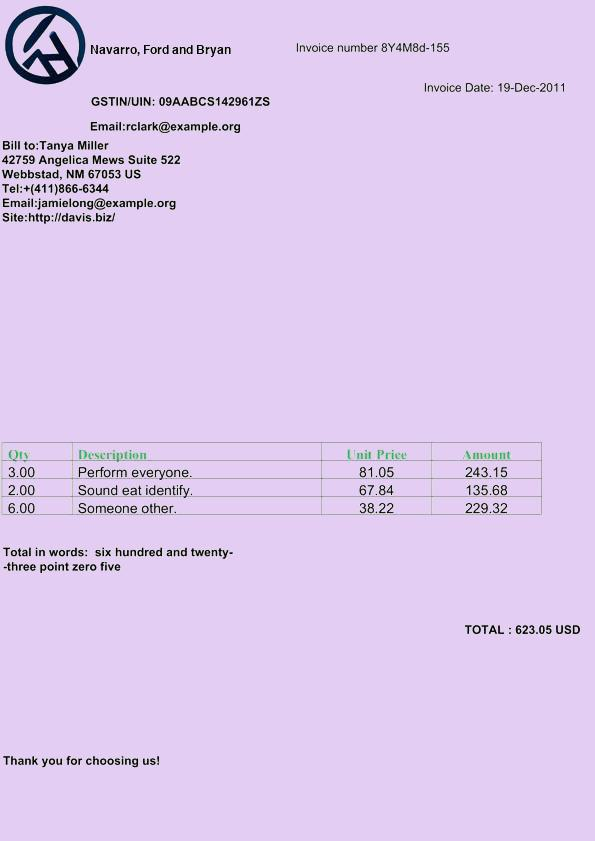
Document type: Invoice